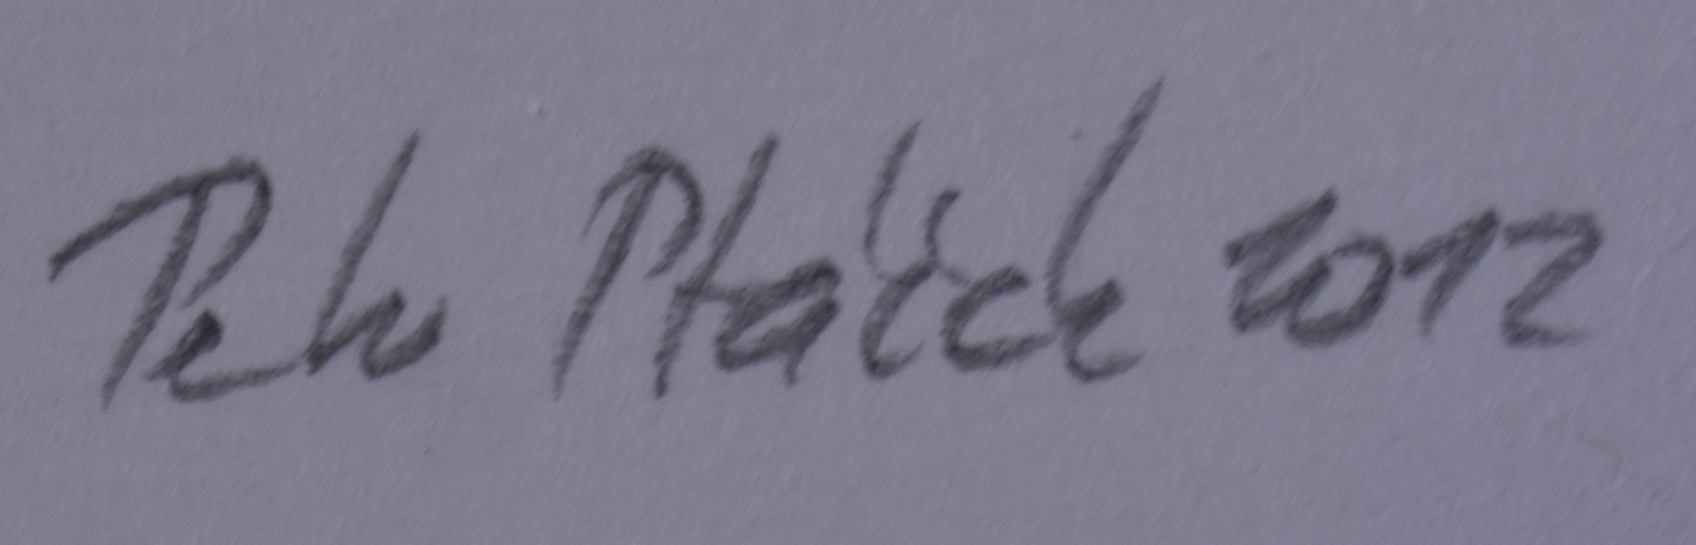
Signature of: petr ptáček